Please extract the written amount, numerical amount, recipient's name, date on the cheque, and the bank's name from the image.
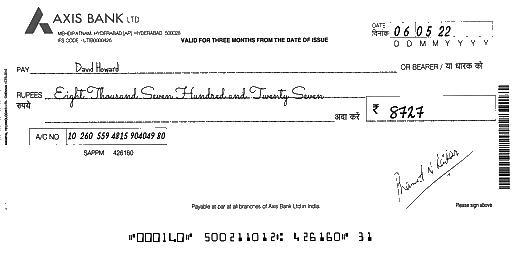
amt_in_words: Eight Thousand Seven Hundred and Twenty Seven
amt_in_figures: 8727
payee_name: David Howard
bank_name: AXIS BANK
cheque_date: 06/05/22